Question: What is the potential diagnosis?
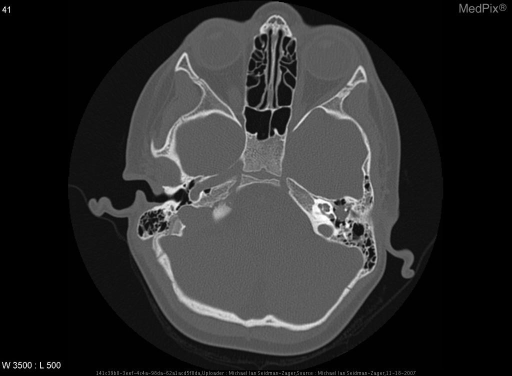
Answer: The possible diagnosis includes Congenital Cholesteatoma
Acquired Cholesteatoma
Giant Cholesterol Cyst
Acoustic Neuroma
Glomus tumor
Sarcoma
Meningioma.